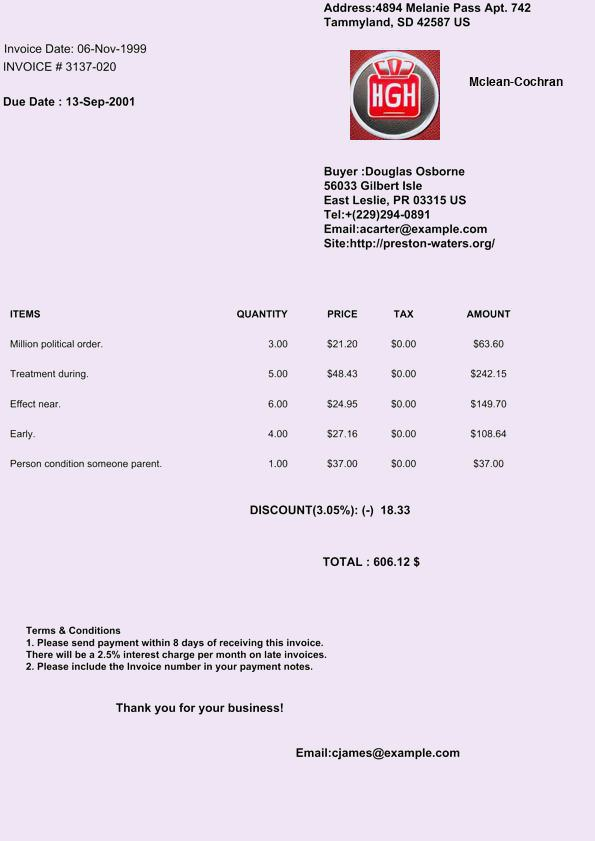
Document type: Invoice